Patient: Male, age 50
A 50-year-old man was presented to our hospital (Lishui Municipal Central Hospital, Lishui, China) with cough and sputum that lasted for 2 months and blood-stained sputum that lasted for 1 month. The patient had a history of type II diabetes mellitus and cigarette smoking and no history of hypertension, hepatitis, tuberculosis, or coronary heart disease. The laboratory test results were white blood cell count 9,900 cells/ml (normal range, 4,000-9,500 cells/ml); hemoglobin 144 g/l (normal range, 130-175 g/l); platelets 3,160 cells/ml (normal range, 1,250-3,500 cells/ml) and C-reactive protein 15.6 mg/dl (<8 mg/dl). A chest CT scan (Brilliance iCT; Philips Healthcare, Amsterdam, The Netherlands) revealed a mass in the right lower lung (Figure 1). Based on the history and imaging examination, lung abscess was considered. Antibiotic treatment was used for 2 months. Unfortunately, the mass did not shrink (Figure 2). Antibiotic treatment failed to improve the right pneumonic infiltration. A right lower lobectomy was performed under general anesthesia on August 18, 2020. The chest tube was removed on postoperative day 4. Unfortunately, pneumothorax was presented after the removal of the chest tube (Figure 3). So, a pigtail catheter was inserted for pneumothorax (Figure 4). The pigtail catheter was placed through a guide wire after thoracentesis. As soon as the guide wire was inserted, he presented convulsions, limb stiffness, and unconsciousness. A brain CT scan was performed immediately and showed multiple low densities in the right occipital lobe (Figure 5), which were diagnosed as CAE. Assisted breathing, antibiotic treatment, and antiepileptic therapy were used and the patient gradually improved and was discharged at 27 days of treatment but the muscle strength of the left limb was weakened. At 3 months follow-up, the left muscle strength of the patient had not recovered.
Keywords: cerebral air embolism, complication, pigtail catheter drainage, pneumothorax, thoracic
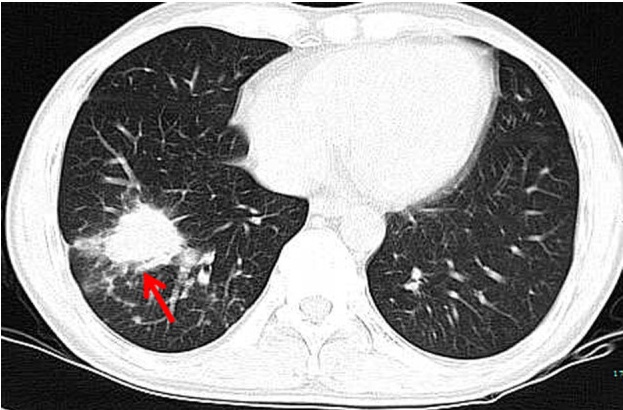
Image caption: Chest CT showed that the right lower lung mass had not shrunk after anti-infective treatment (red arrow).